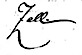
Signature of: karl zell